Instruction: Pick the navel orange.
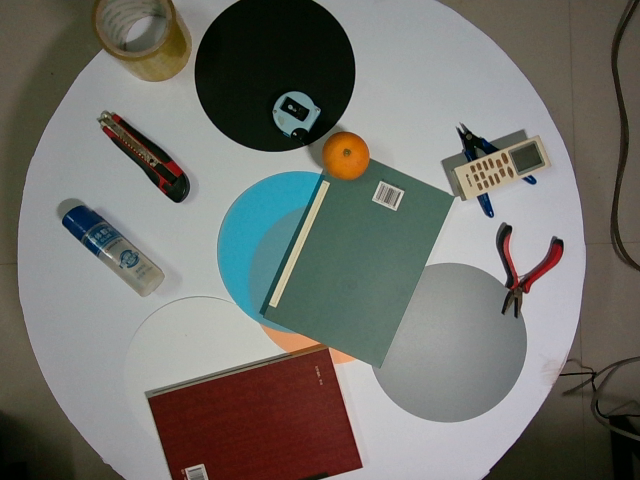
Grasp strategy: vertical